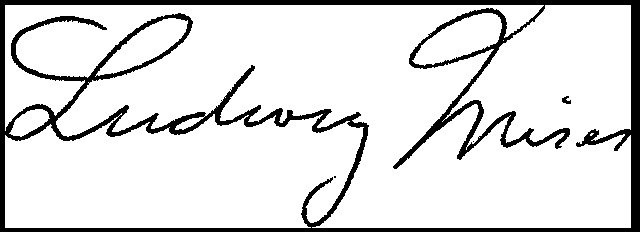
Signature of: ludwig von mises